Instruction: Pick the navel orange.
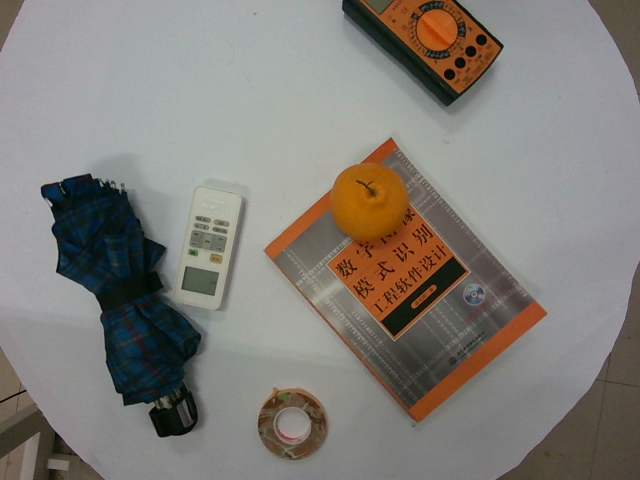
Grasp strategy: vertical